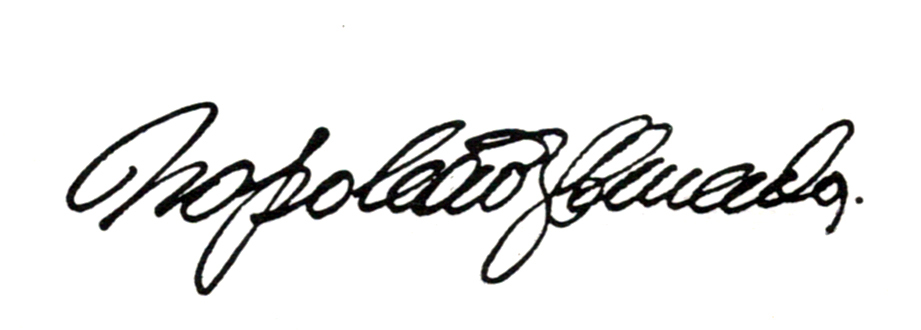
Signature of: napoleão mendes de almeida